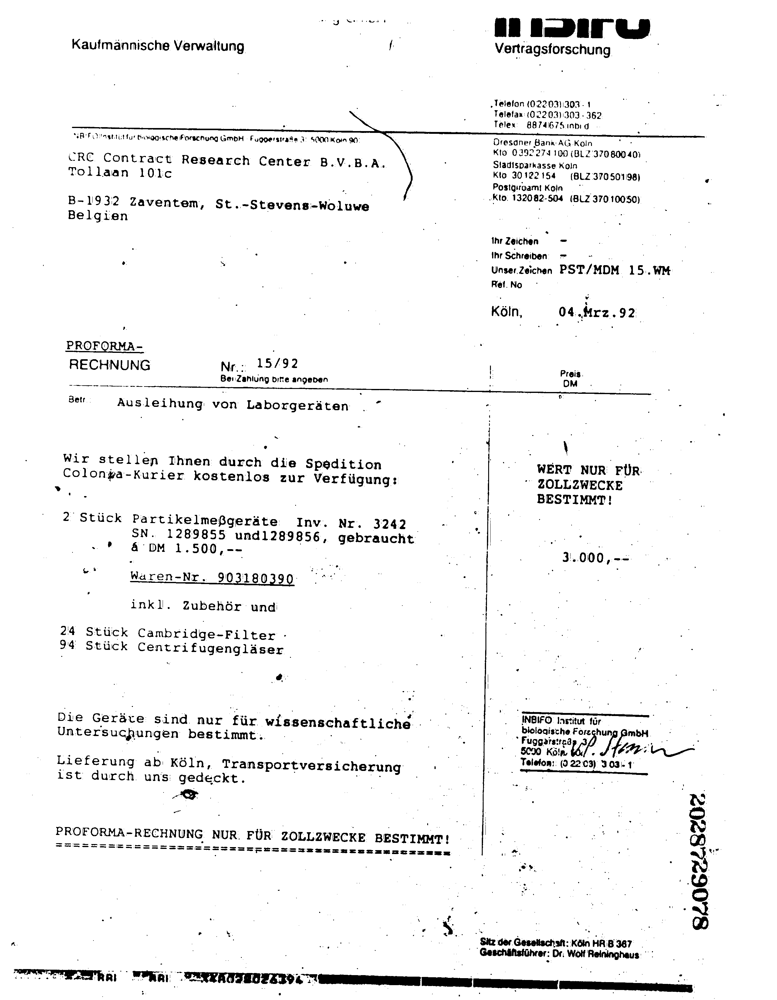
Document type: Invoice